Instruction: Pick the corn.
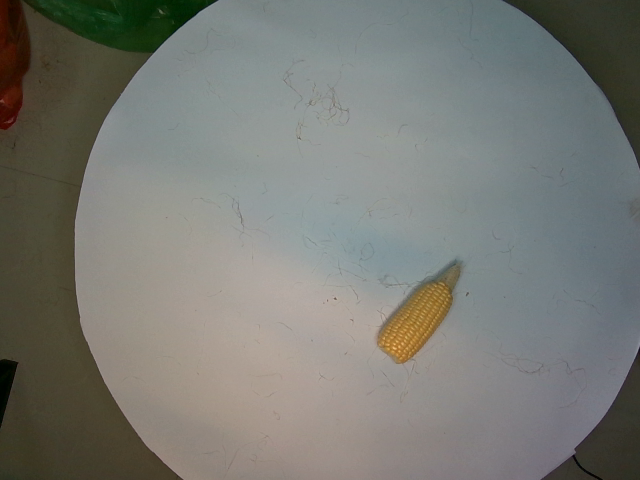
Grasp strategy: vertical